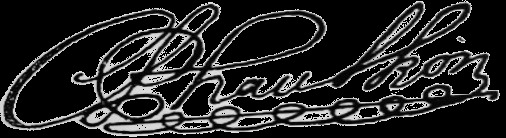
Signature of: konstantinos phaulkon